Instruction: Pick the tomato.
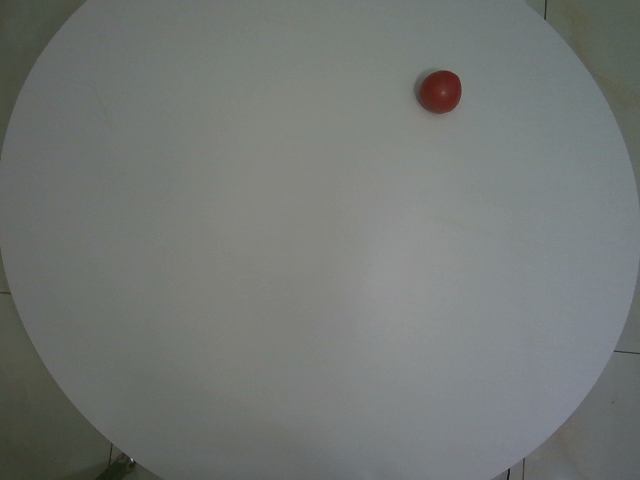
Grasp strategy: vertical